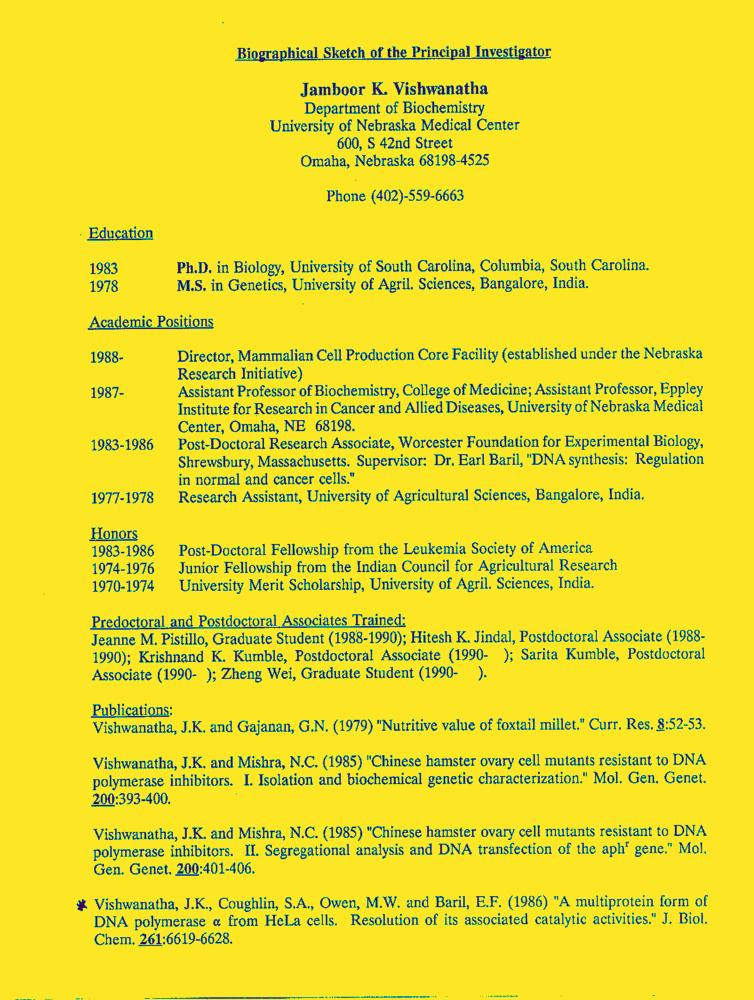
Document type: Resume-Doc